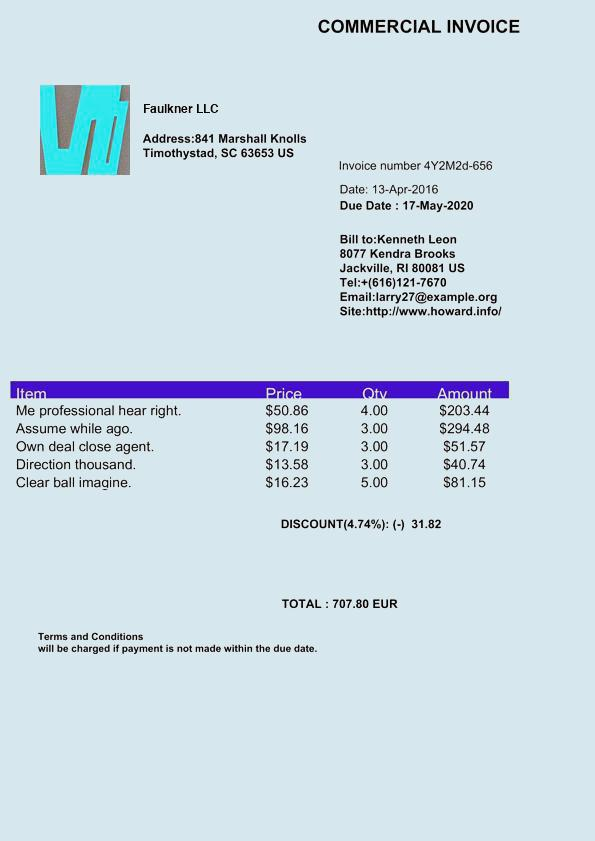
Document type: Invoice